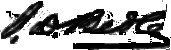
Signature of: joseph d bedle